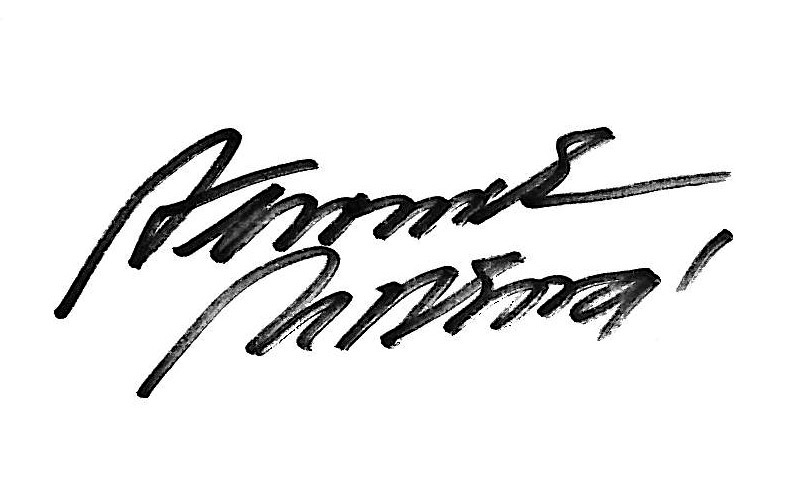
Signature of: veronika vítková